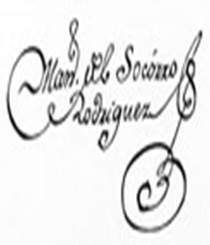
Signature of: manuel del socorro rodríguez de la victoria